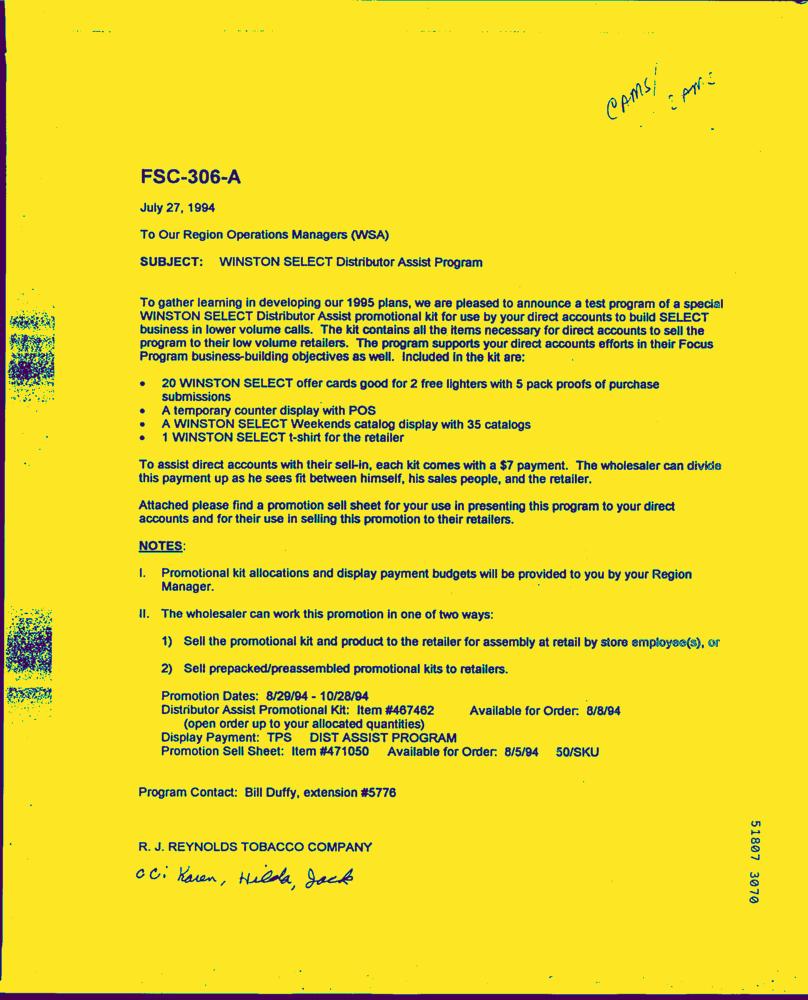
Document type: Letter-Doc